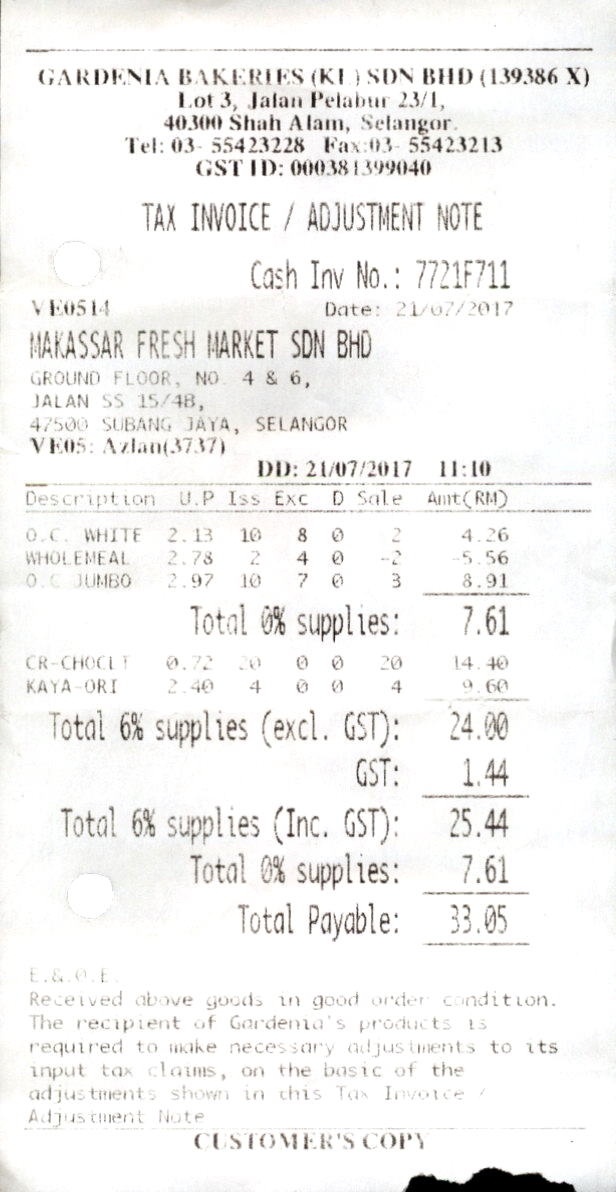
GARDENIA BAKERIES (KI ) SDN BHD (139386 X)
LOT 3, JALAN PELABUR 23/1,
40300 SHAH ALAM, SELANGOR.
TEL: 03- 55423228
FAX:03- 55423213
GST ID: 000381399040
TAX INVOICE / ADJUSTMENT NOTE
CASH INV NO.: 7721F711
VE0514
DATE: 21/07/2017
MAKASSAR FRESH MARKET SDN BHD
GROUND FLOOR, NO. 4 & 6,
JALAN SS 15/4B,
47500 SUBANG JAYA, SELANGOR
VE05: AZLAN(3737)
DD: 21/07/2017
11:10
DESCRIPTION
U.P
ISS
EXC
D
SALE
AMT(RM)
O.C. WHITE
2.13
10
8
0
2
4.26
WHOLEMEAL
2.78
2
4
0
-2
-5.56
O.C JUMBO
2.97
10
7
0
3
8.91
TOTAL 0% SUPPLIES:
7.61
CR-CHOCLT
0.72
20
0
0
20
14.40
KAYA-ORI
2.40
4
0
0
4
9.60
TOTAL 6% SUPPLIES (EXCL. GST):
24.00
GST:
1.44
TOTAL 6% SUPPLIES (INC. GST):
25.44
TOTAL 0% SUPPLIES:
7.61
TOTAL PAYABLE:
33.05
E.&.0.E.
RECEIVED ABOVE GOODS IN GOOD ORDER CONDITION.
THE RECIPIENT OF GARDENIA'S PRODUCTS IS
REQUIRED TO MAKE NECESSARY ADJUSTMENTS TO ITS
INPUT TAX CLAIMS, ON THE BASIC OF THE
ADJUSTMENTS SHOWN IN CHIS TAX INVOICE
ADJUSTMENT NOTE
CUSTOMER'S COPY